Question: Which state is mentioned in the document?
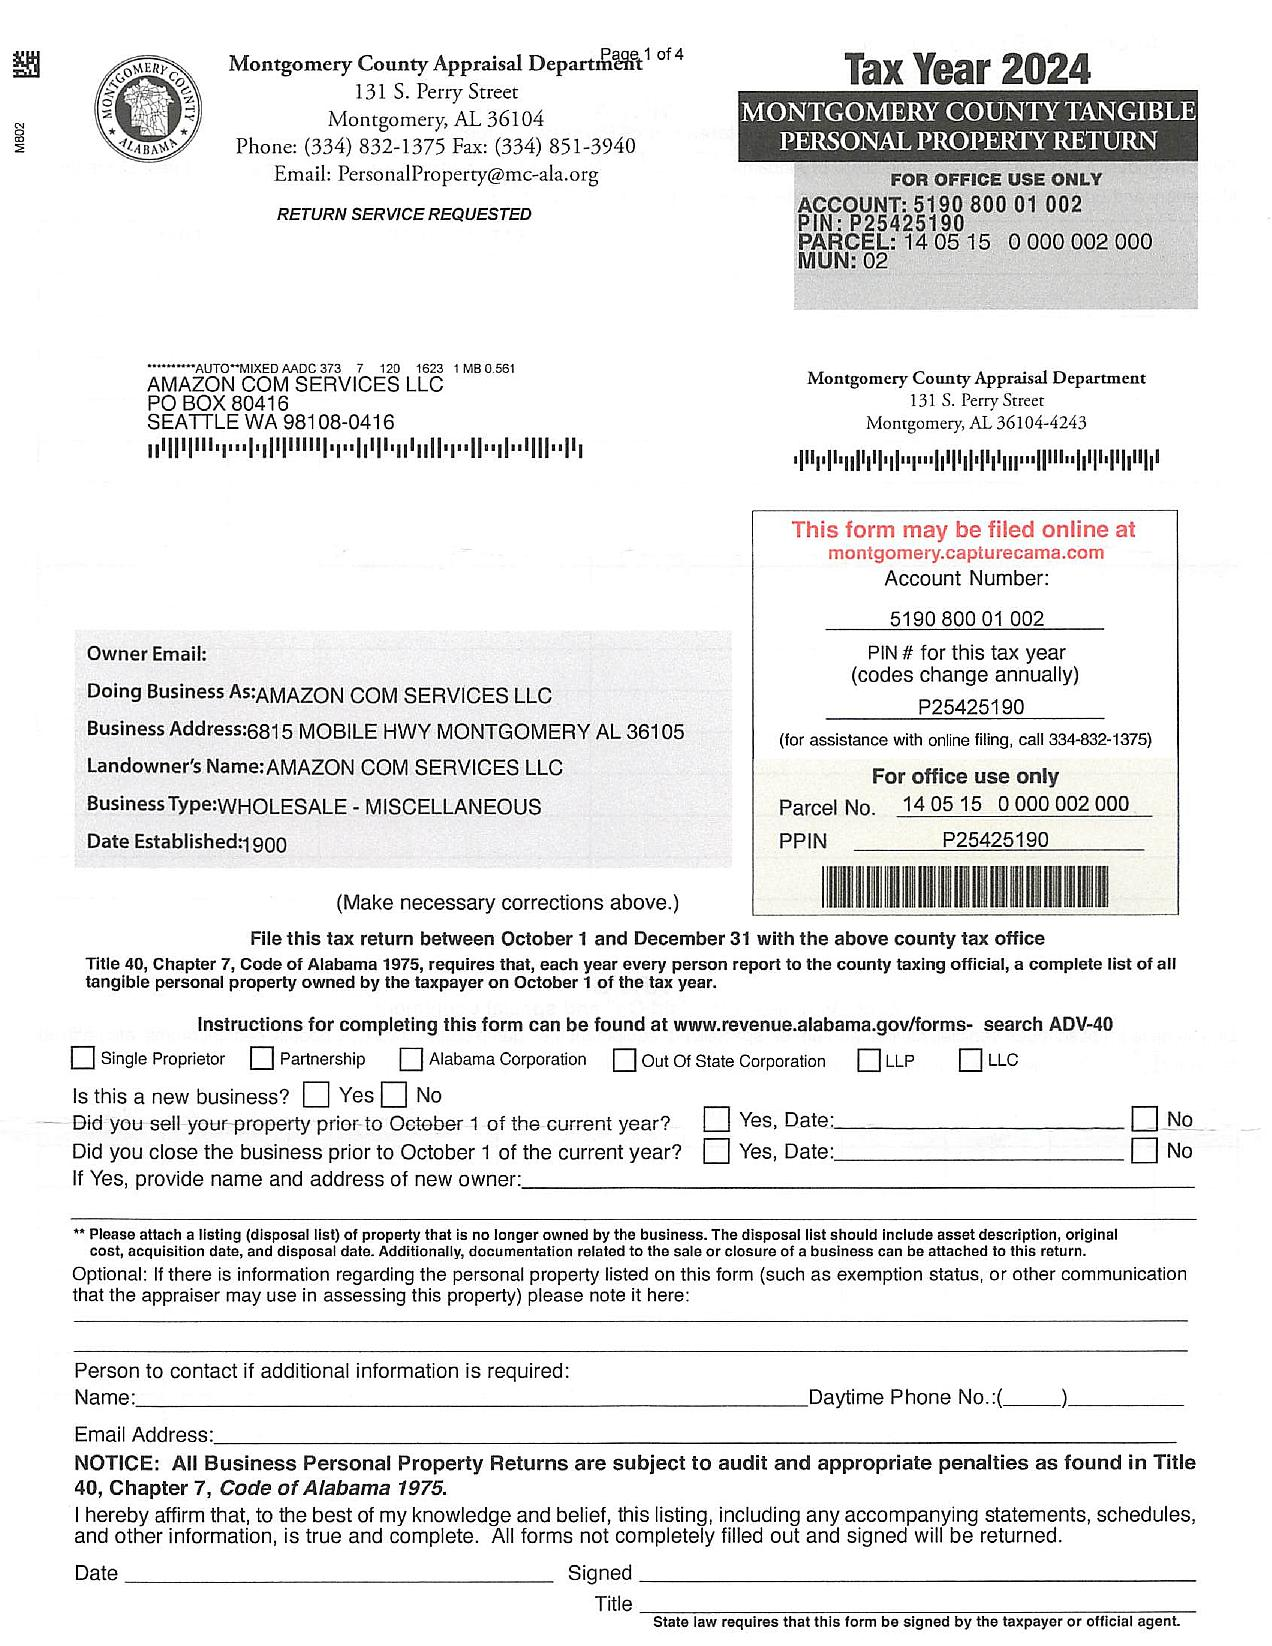
Answer: "AL"